Extract the amount written in words, the amount in digits, the name of the payee, the date on the cheque, and the bank's name from the image.
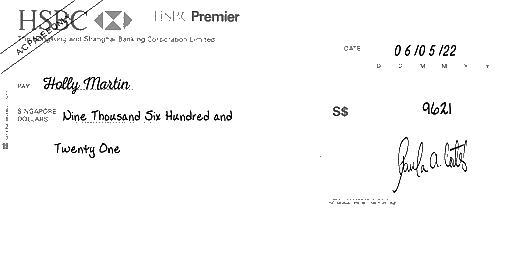
amt_in_words: Nine Thousand Six Hundred and Twenty One
amt_in_figures: 9621
payee_name: Holly Martin
bank_name: HSBC
cheque_date: 06/05/22